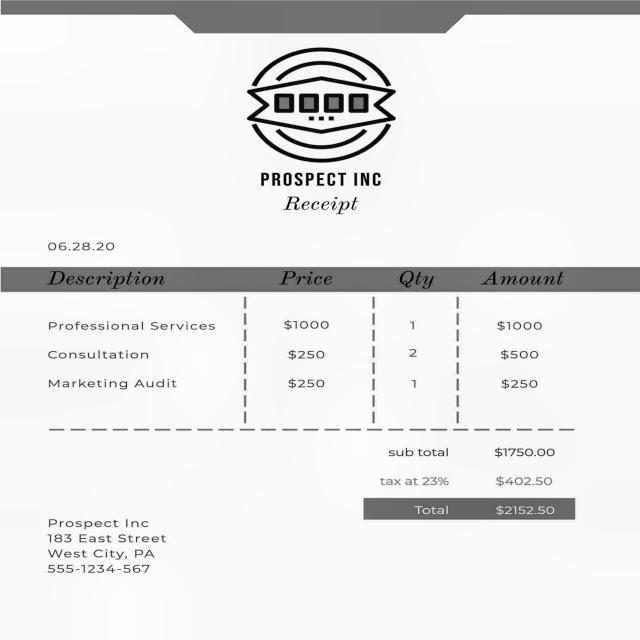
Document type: Invoice